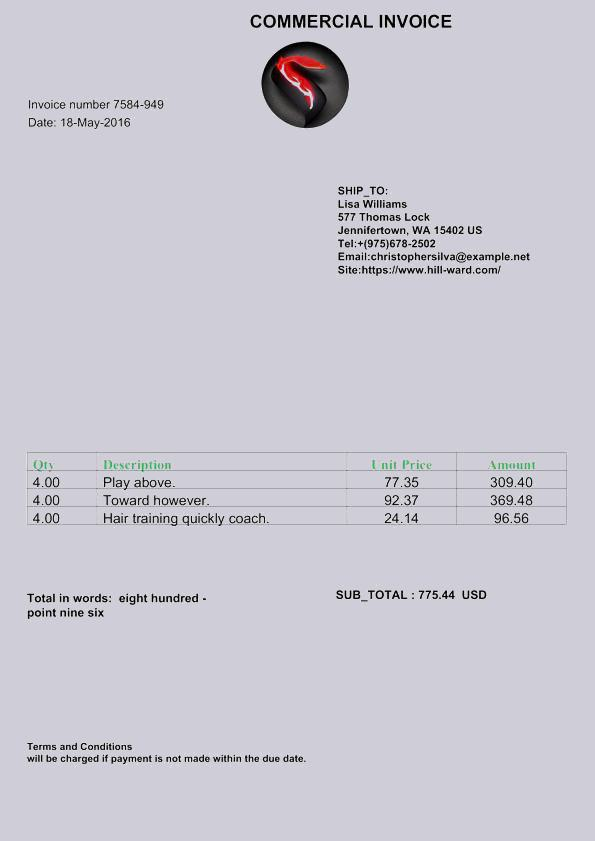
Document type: Invoice